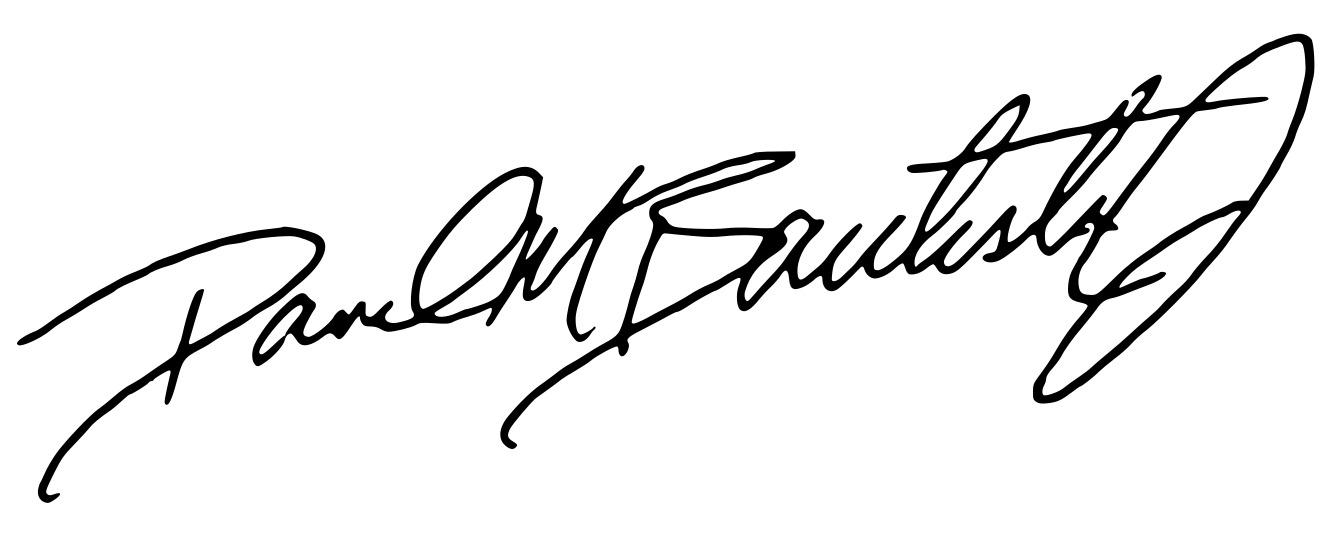
Signature of: dave bautista